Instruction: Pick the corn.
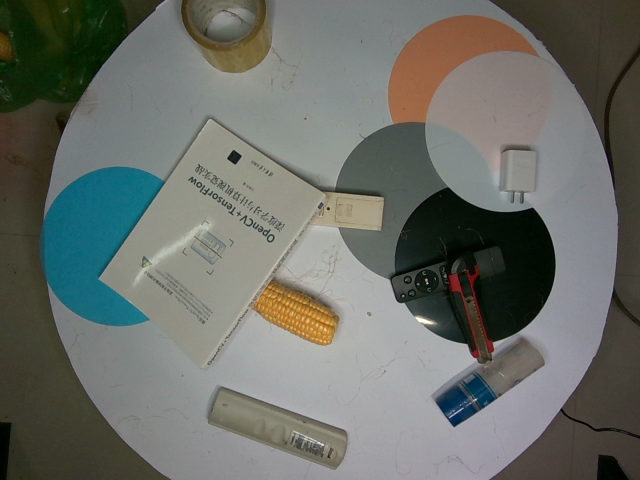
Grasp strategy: vertical